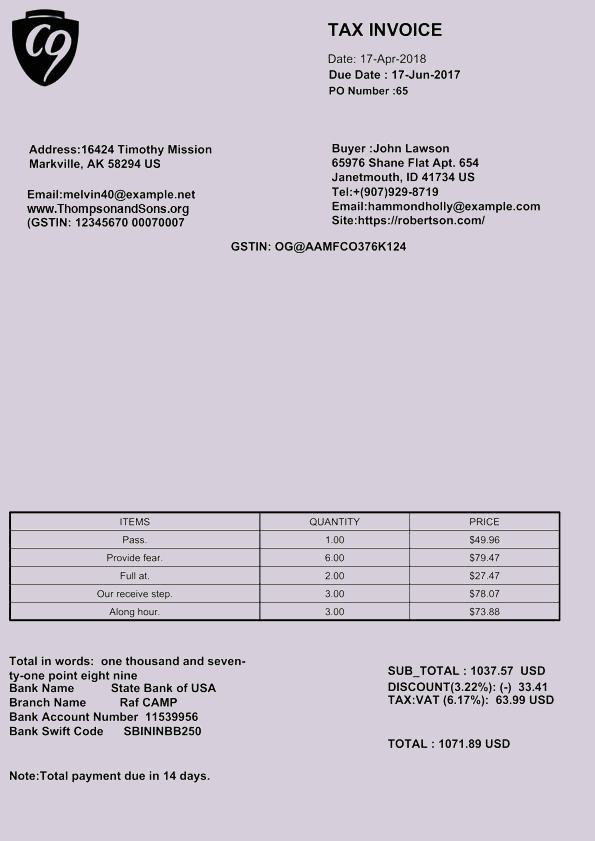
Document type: Invoice